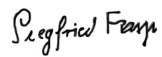
Signature of: siegfried rasp